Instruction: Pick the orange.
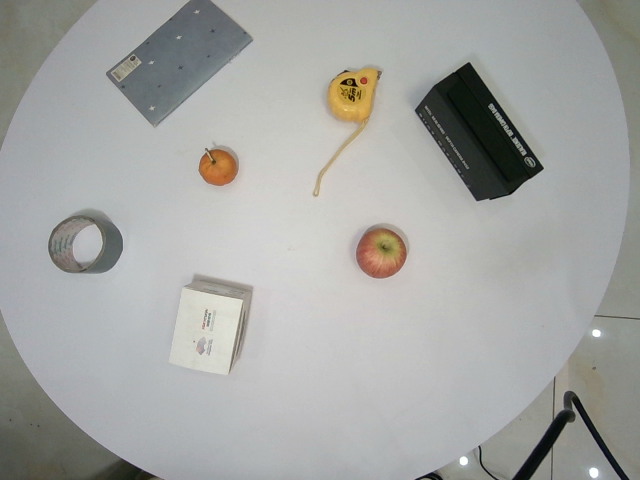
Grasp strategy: vertical